Question: What might the diagnosis be?
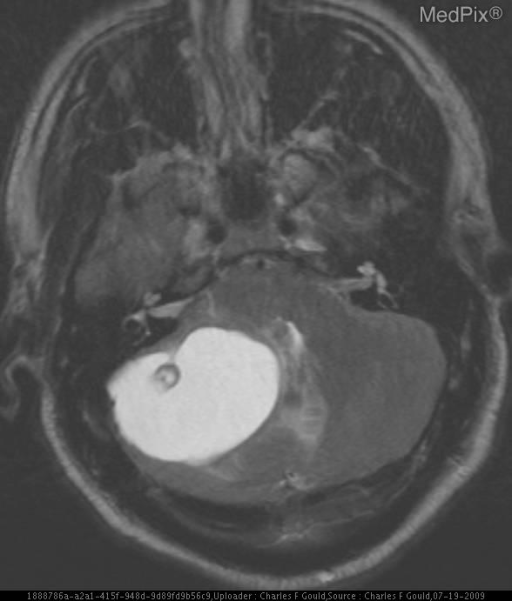
Answer: The possible diagnosis includes •  Hemangioblastoma
•  Pilocytic Astrocytoma
•  Metastatic disease
•  Astrocytoma
•  Cavernous malformation
•  Ependymoma.